Question: What is the suspected problem?
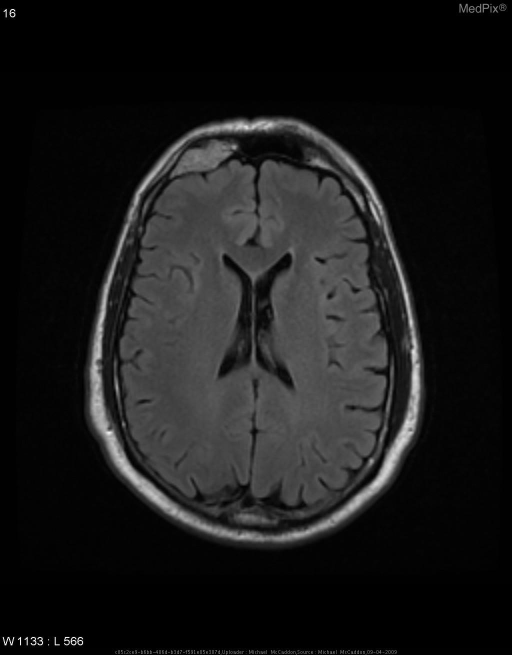
Answer: The findings suggest Skull Series:  There is a small lesion adjacent to the right frontal sinus measuring 2.6 x 1.5 cm in size. This lesion has a partially sclerotic margin and no other significant osseous abnormality is seen.

CT:  There is an expansile intra-osseous lesion, measuring approximately 3.1 x 1.3 cm, in the right frontal bone, with a thin sclerotic rim with preservation of the trabeculae. There is an apparent disruption in the cortex anteriorly, which is well corticated and likely represents an enlarged
feeding vessel. There is no periosteal reaction.

MRI: Expansile lesion of the frontal bone.  Low in signal on T1, high signal on T2, and avid enhancement post contrast.  Foci of high signal on T1 are noted, most likely representing fat.. Hyperintense intra-osseous lesion right frontal bone.. The patient might have a history of 53 y/o man with history of basal cell carcinoma presents with painful lump on right forehead.  Pt had similar lesion 9 years ago that was operated on by plastic surgery, no records available.  Lesion has been very slow growing over past year, becoming more painful on deep palpation recently..